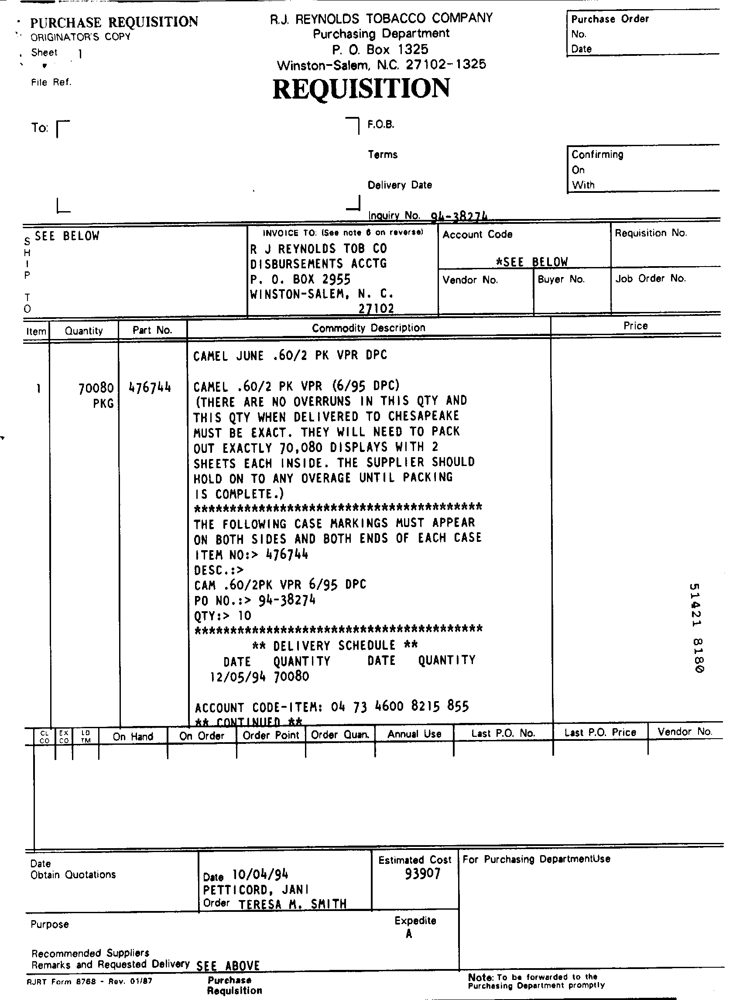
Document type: Invoice